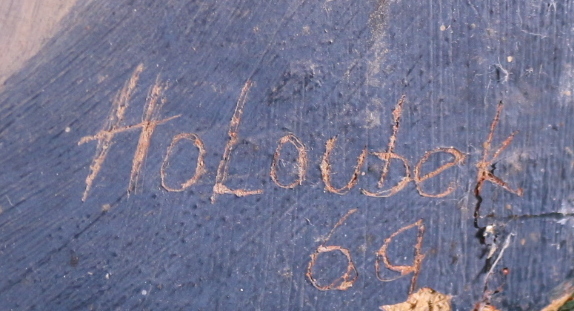
Signature of: jan holoubek